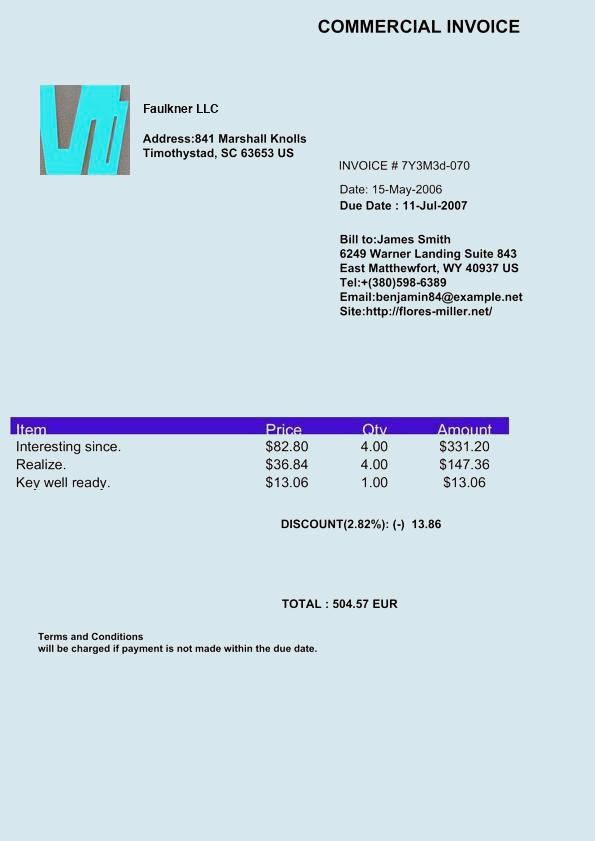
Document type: Invoice